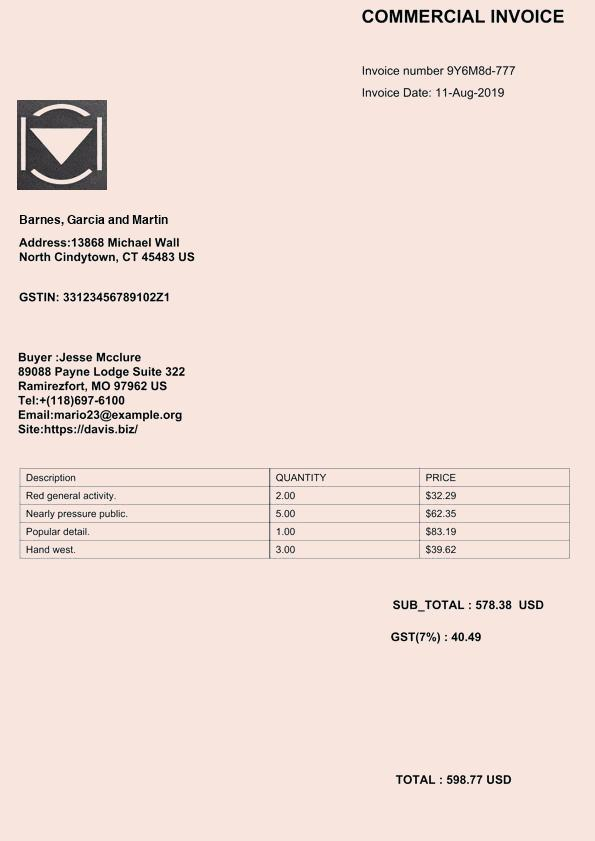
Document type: Invoice